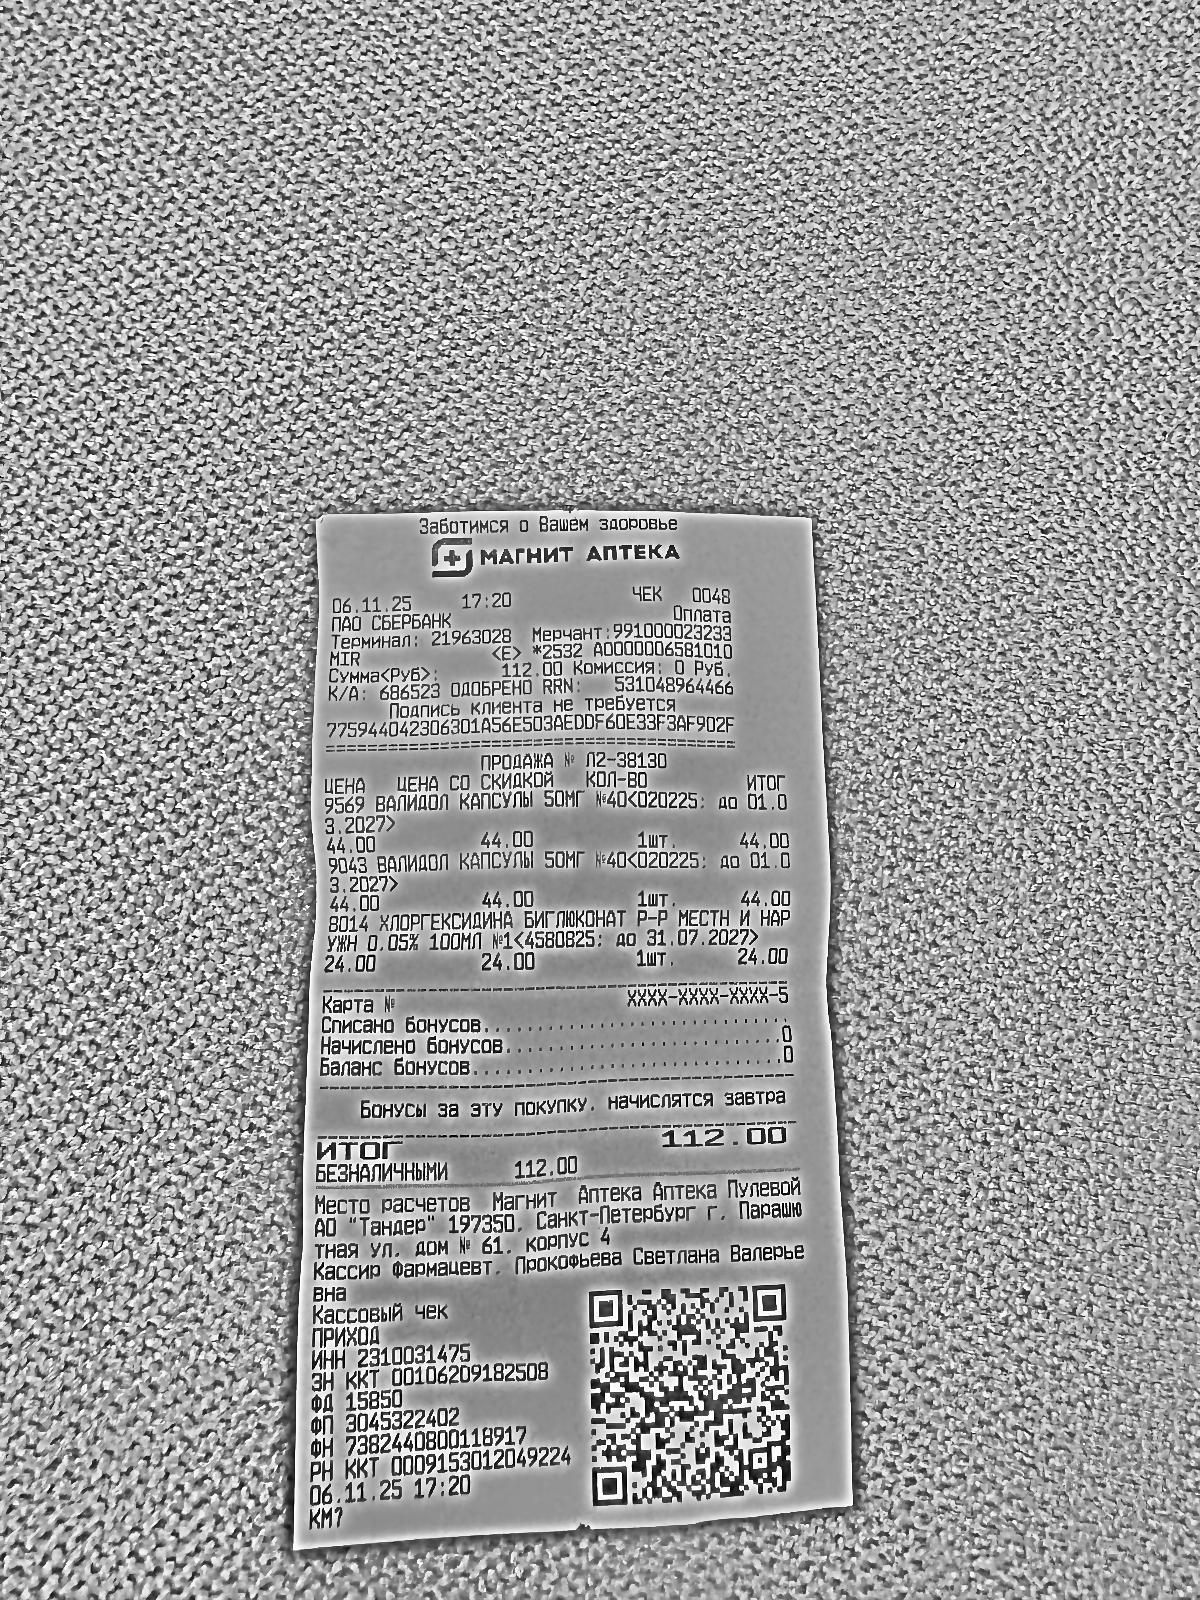
Продавец: АО "Тандер"
ИНН: 2310031475
Дата: 06.11.25
Товары: 9569 ВАЛИДОЛ КАПСУЛЫ 50МГ №40<020225: до 01.03.2027>; 9043 ВАЛИДОЛ КАПСУЛЫ 50МГ №40<020225: до 01.03.2027>; 8014 ХЛОРГЕКСИДИНА БИГЛЮКОНАТ Р-Р МЕСТН И НАРУЖН 0.05% 100МЛ №1<4580825: до 31.07.2027>
Количество: 1; 1; 1
Цена: 44.00; 44.00; 24.00
Сумма: 44.00; 44.00; 24.00
Итого: 112.00